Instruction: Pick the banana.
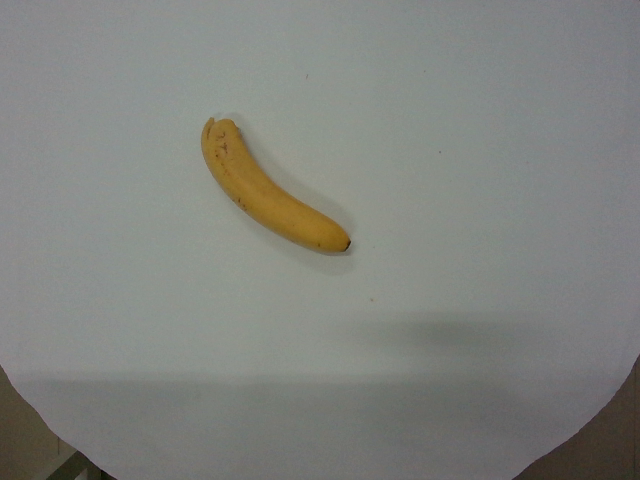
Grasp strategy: vertical